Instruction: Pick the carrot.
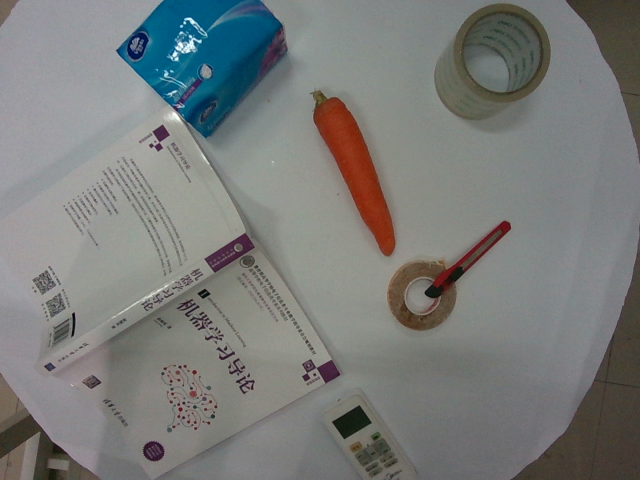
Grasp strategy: vertical